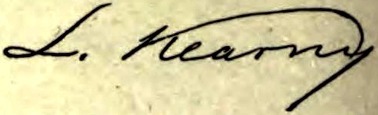
Signature of: lawrence kearny